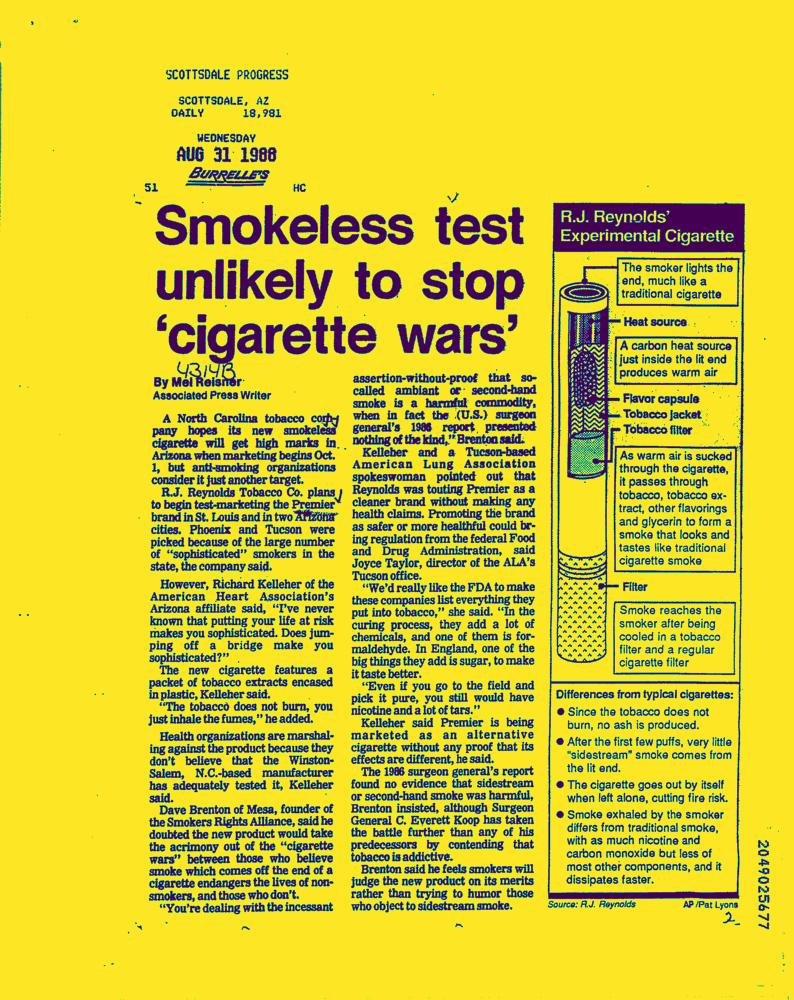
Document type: News-Article